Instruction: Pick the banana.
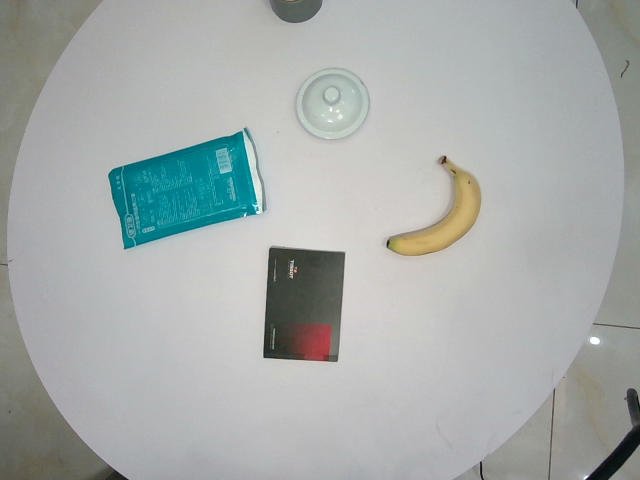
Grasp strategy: vertical